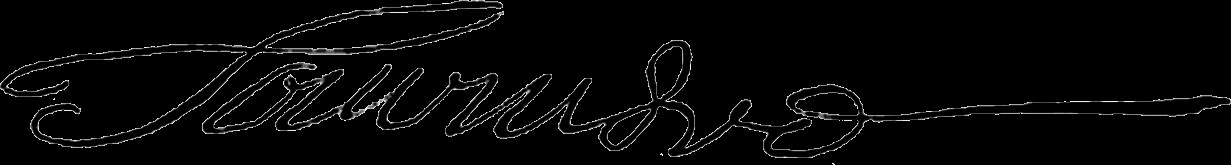
Signature of: robert tournières